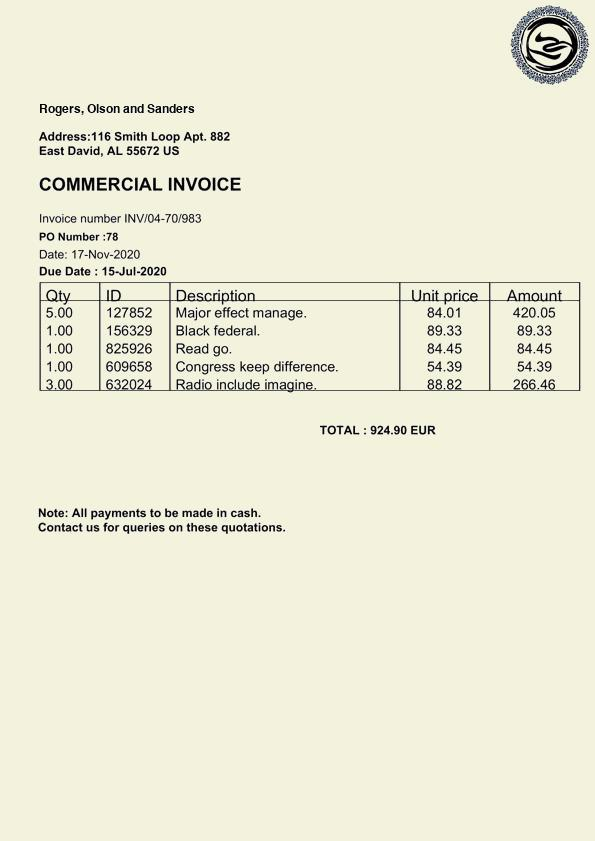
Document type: Invoice